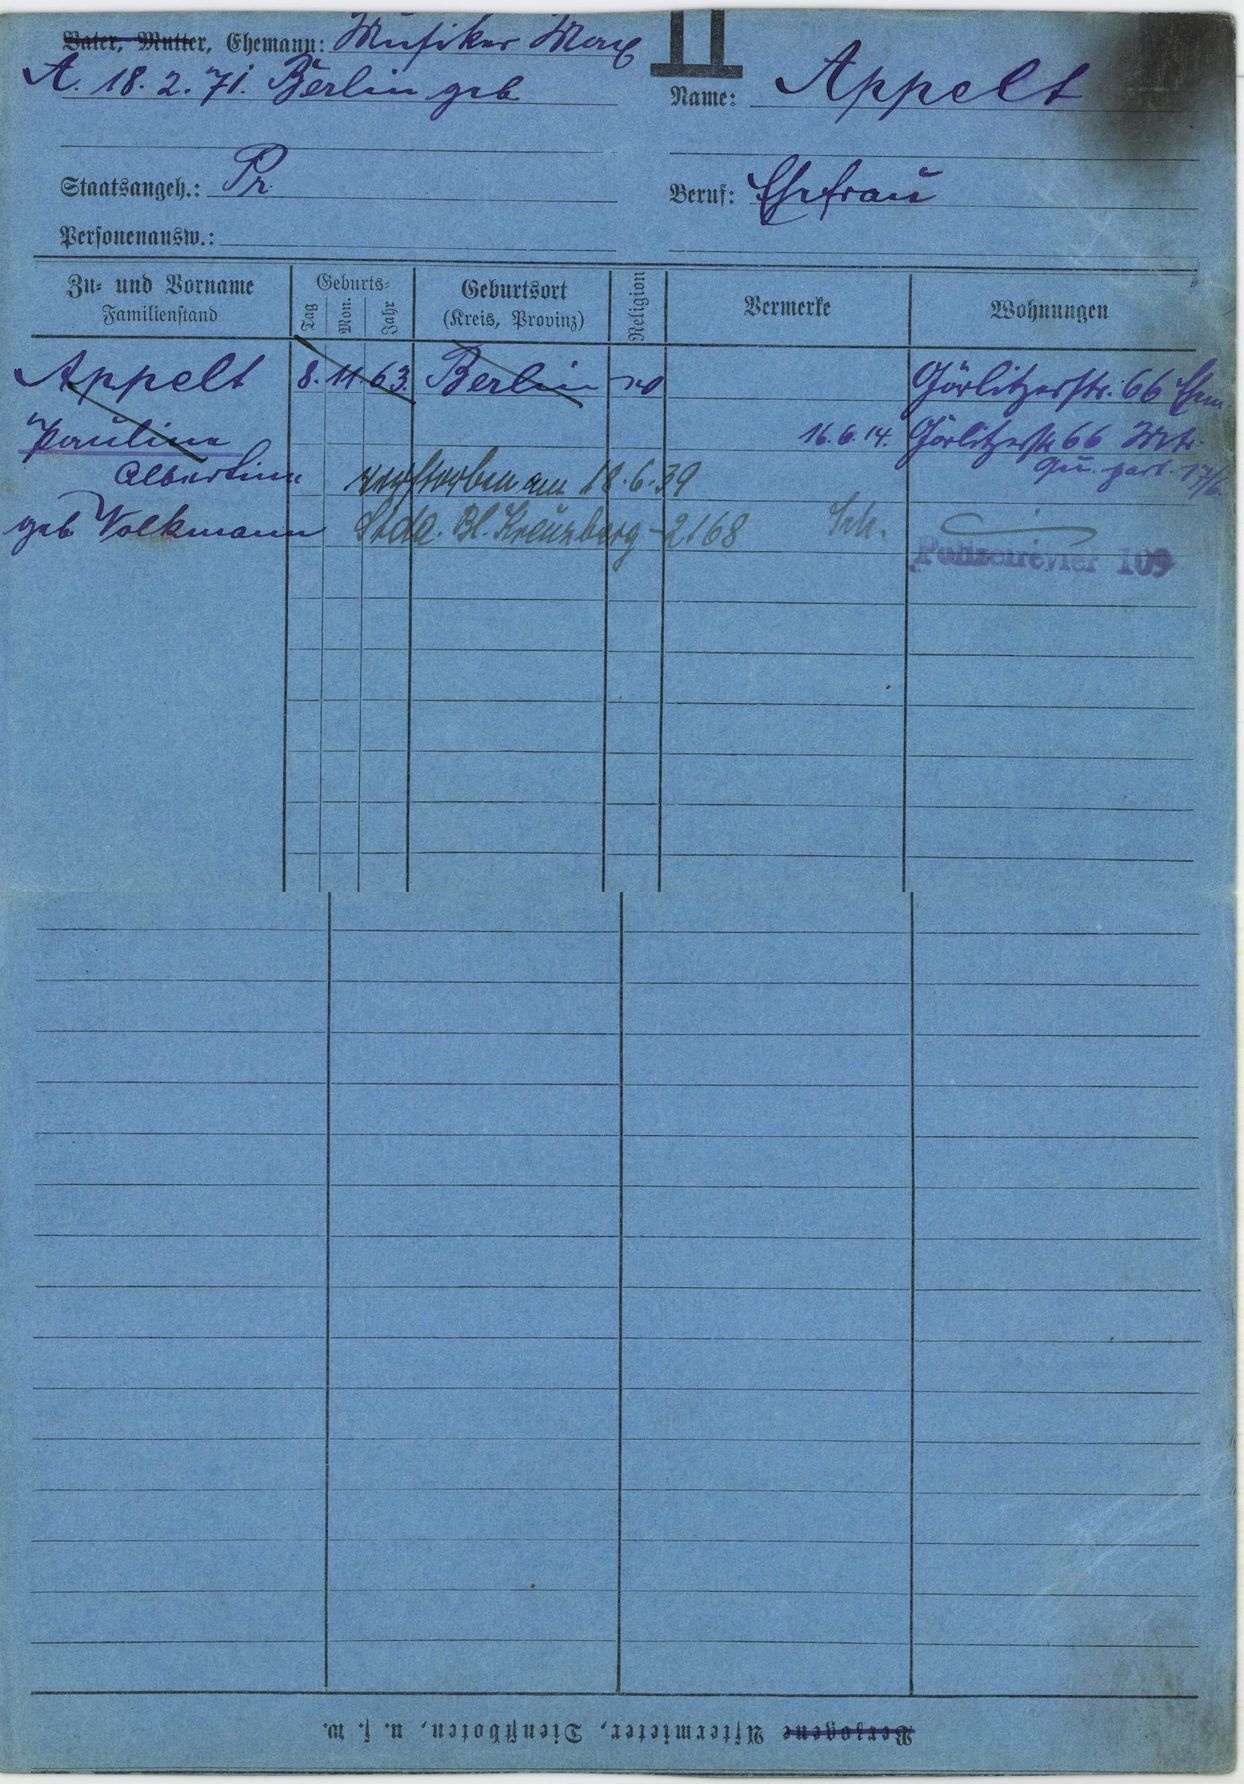
Appelt